Question: By what date must an appeal be filed according to the document?
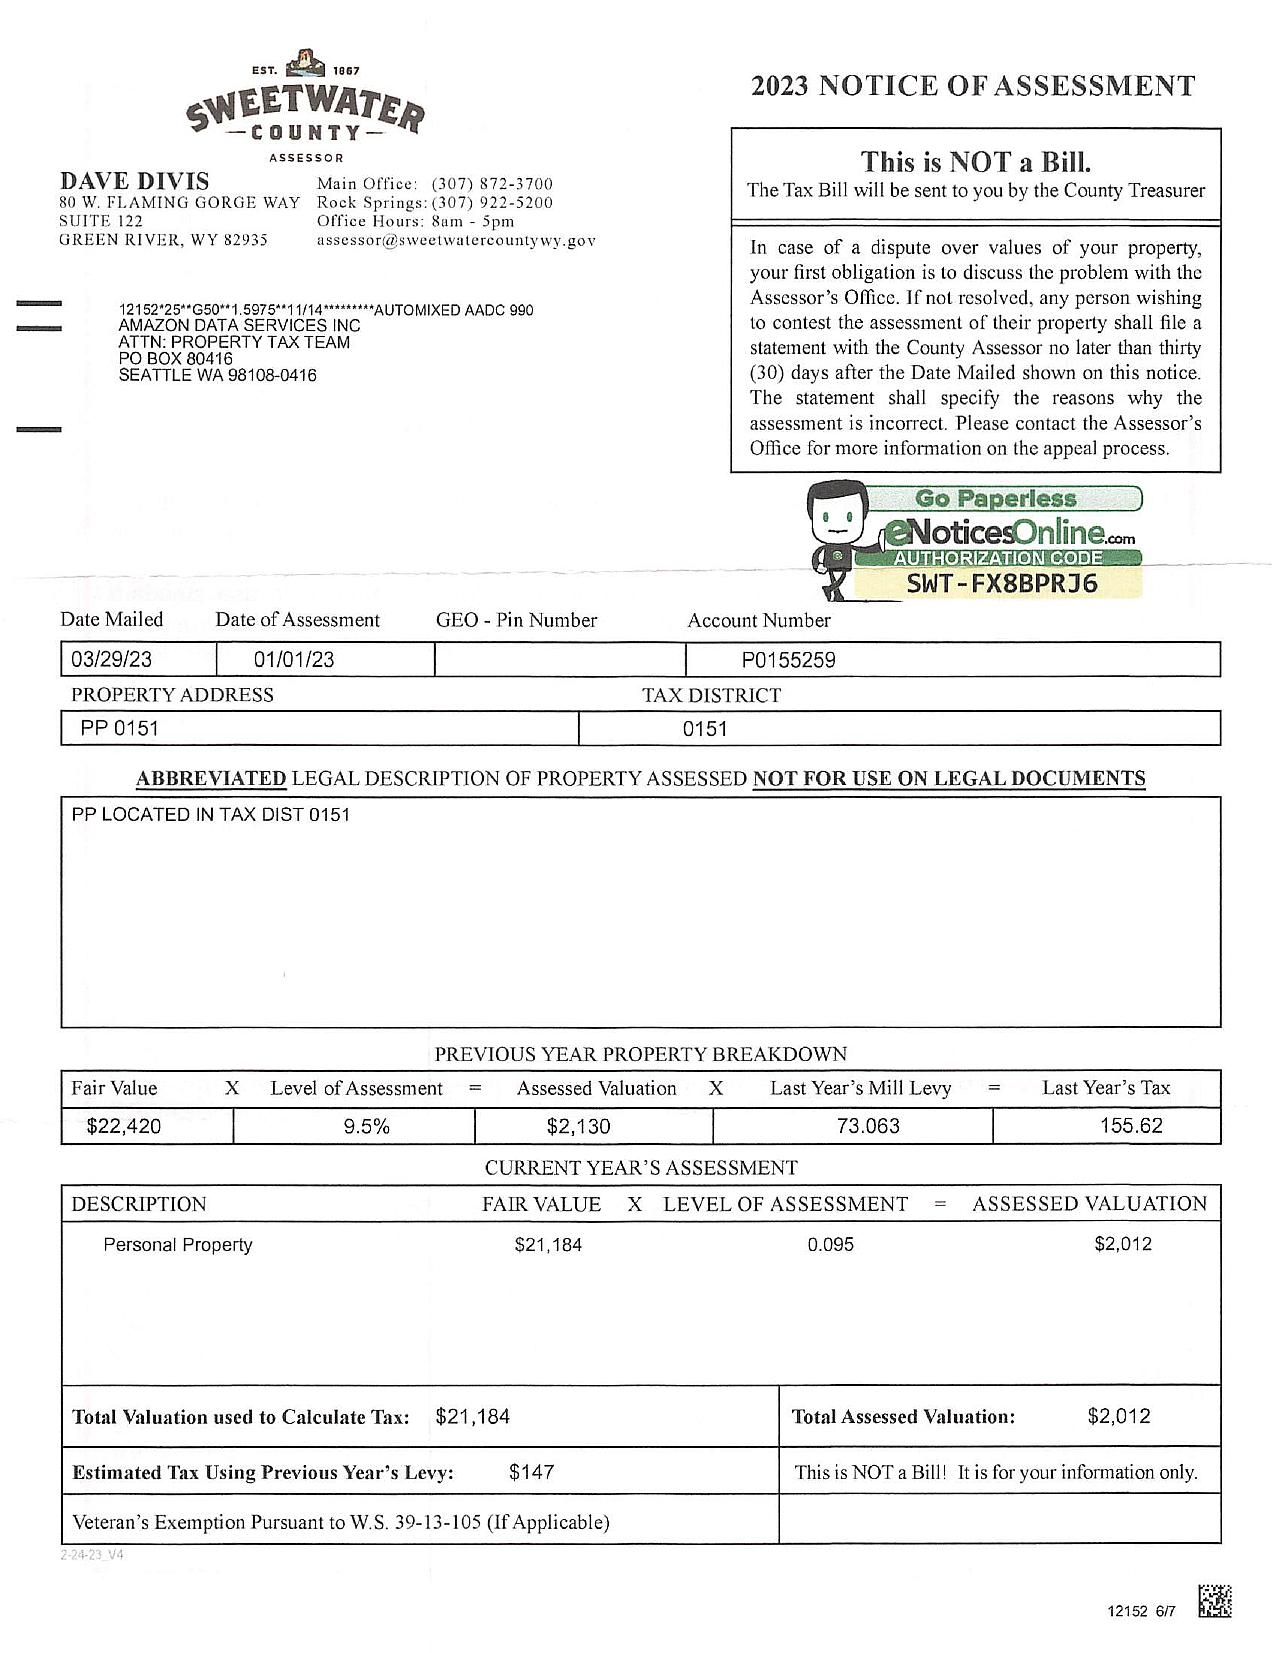
Answer: "30 days after the Date Mailed shown on this notice"